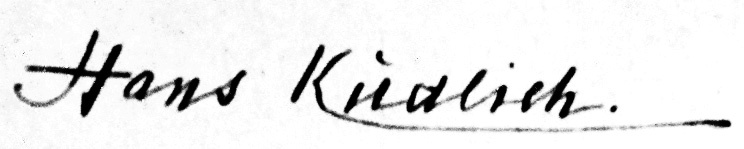
Signature of: hans kudlich